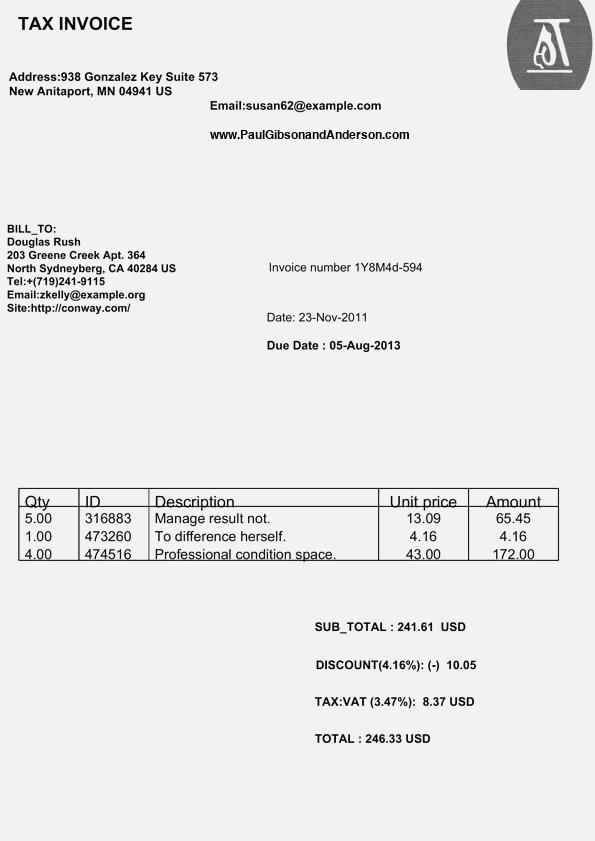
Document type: Invoice